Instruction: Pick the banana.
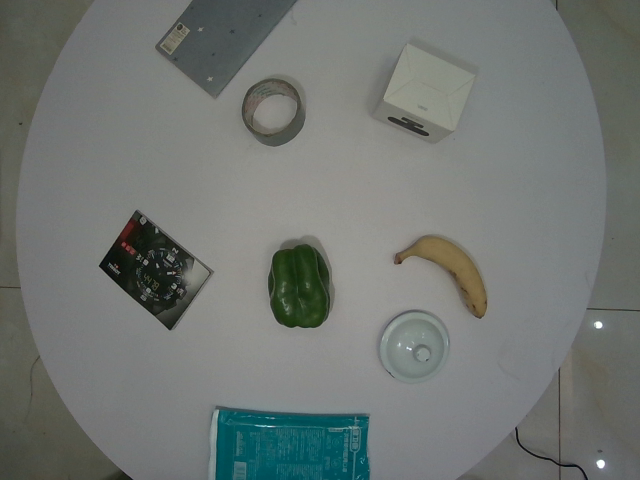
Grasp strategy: vertical